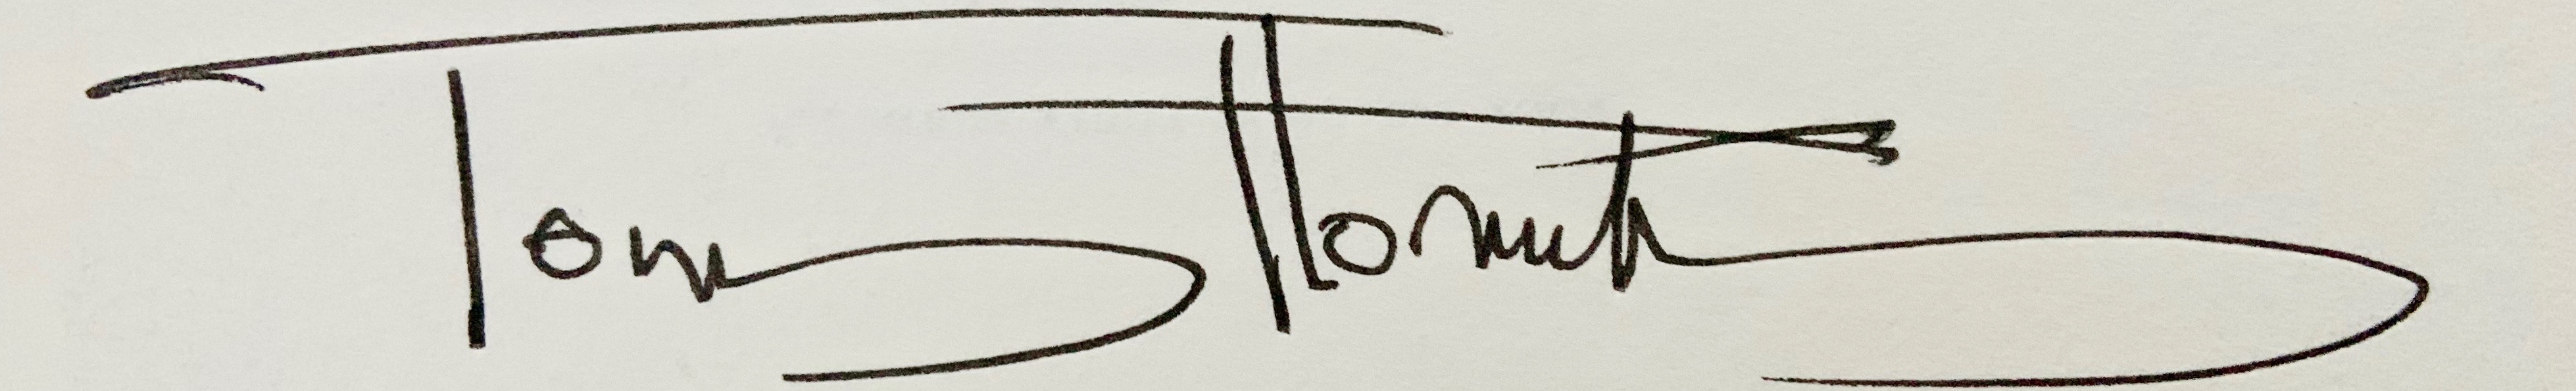
Signature of: tony horwitz